Question: What might the diagnosis be?
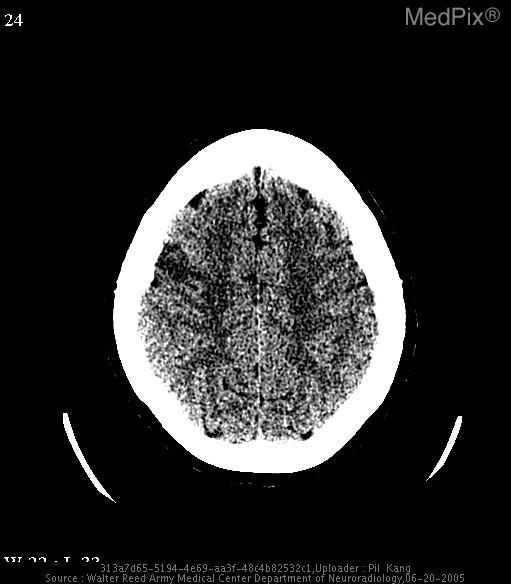
Answer: The possible diagnosis includes acute infarct.